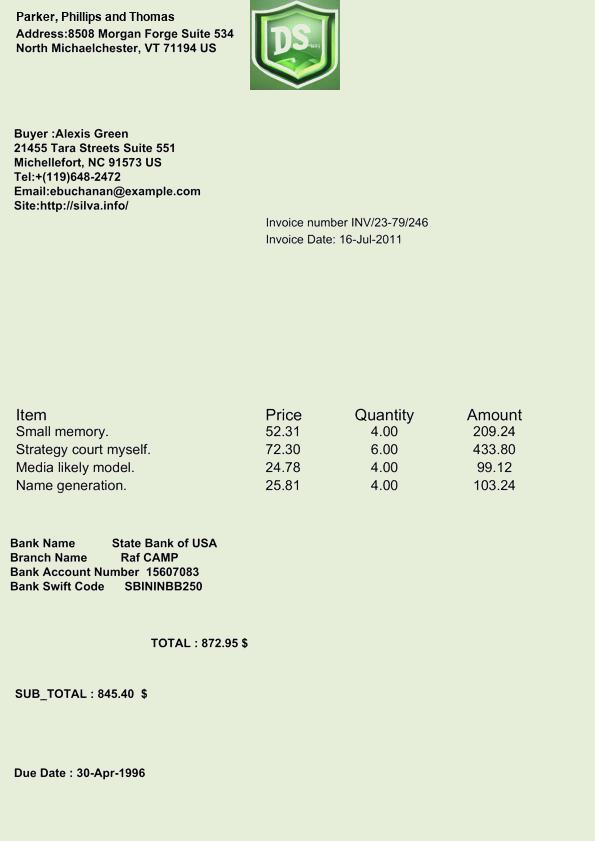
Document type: Invoice